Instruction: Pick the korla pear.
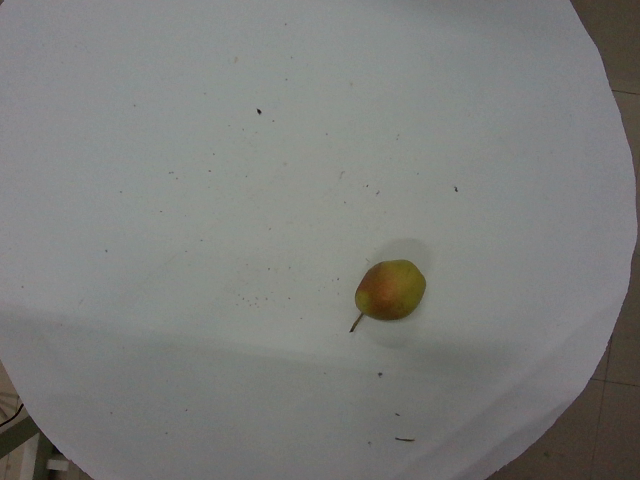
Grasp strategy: vertical